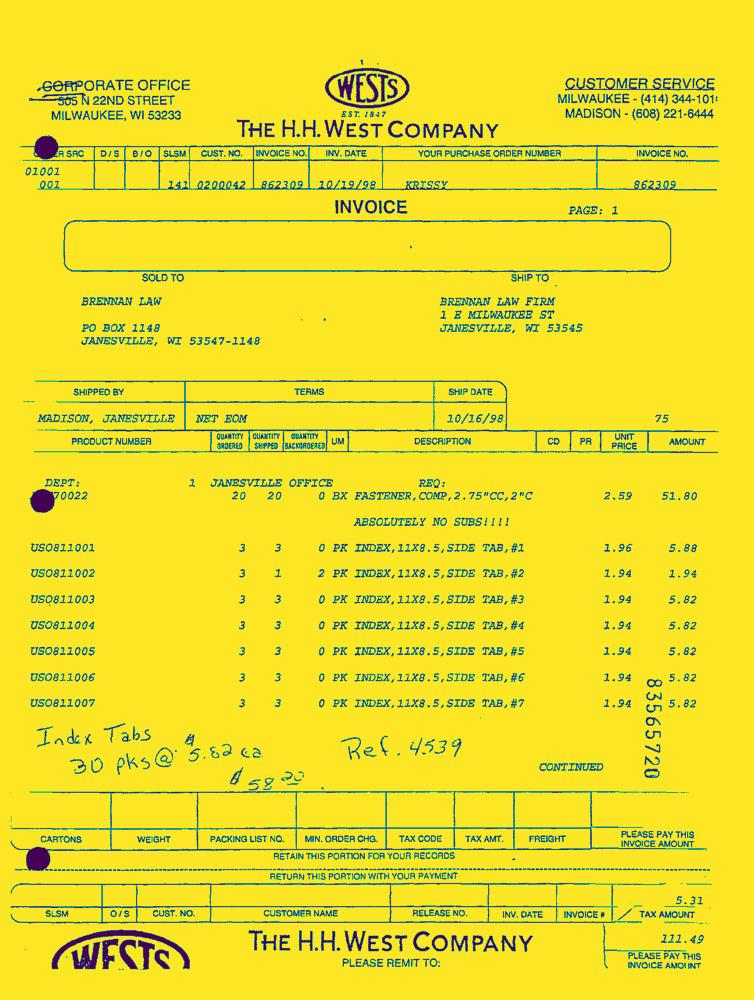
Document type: Invoice-Doc